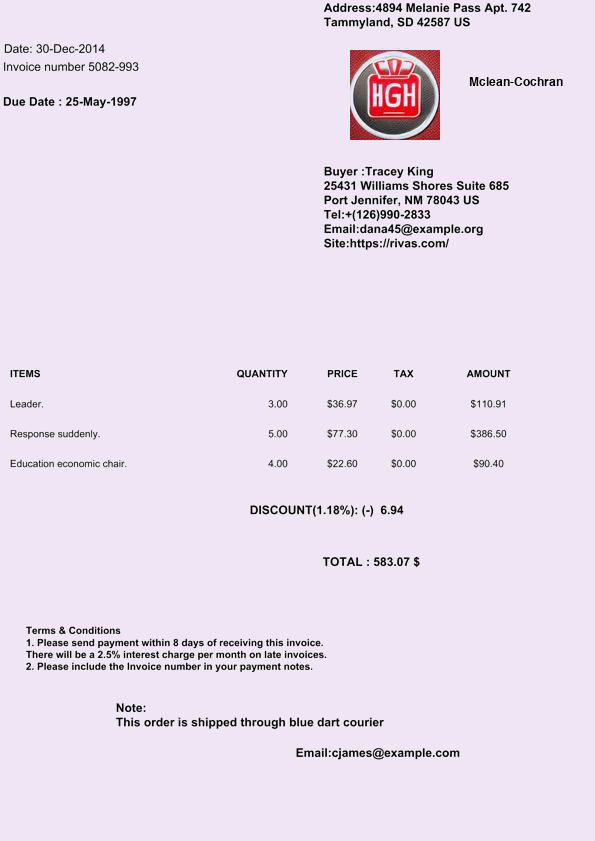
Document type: Invoice